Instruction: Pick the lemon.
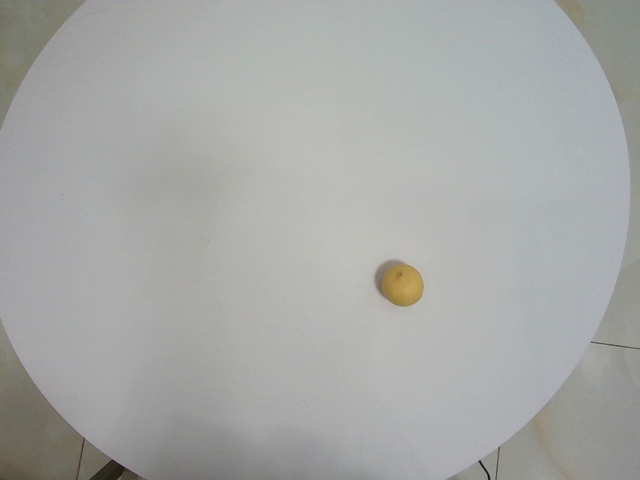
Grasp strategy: vertical